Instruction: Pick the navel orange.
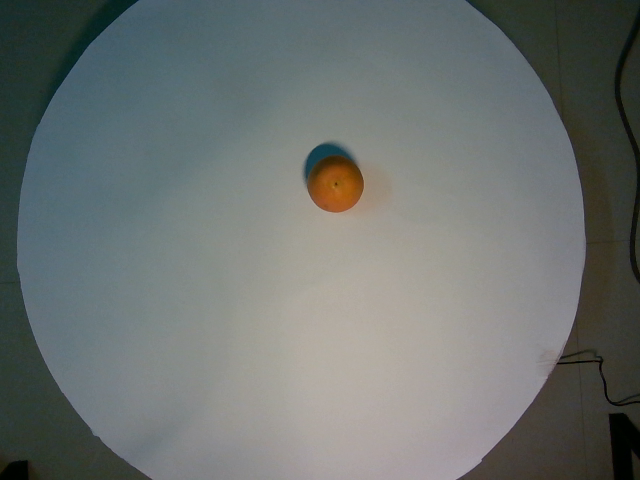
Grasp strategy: vertical